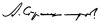
Signature of: anton strashimirov